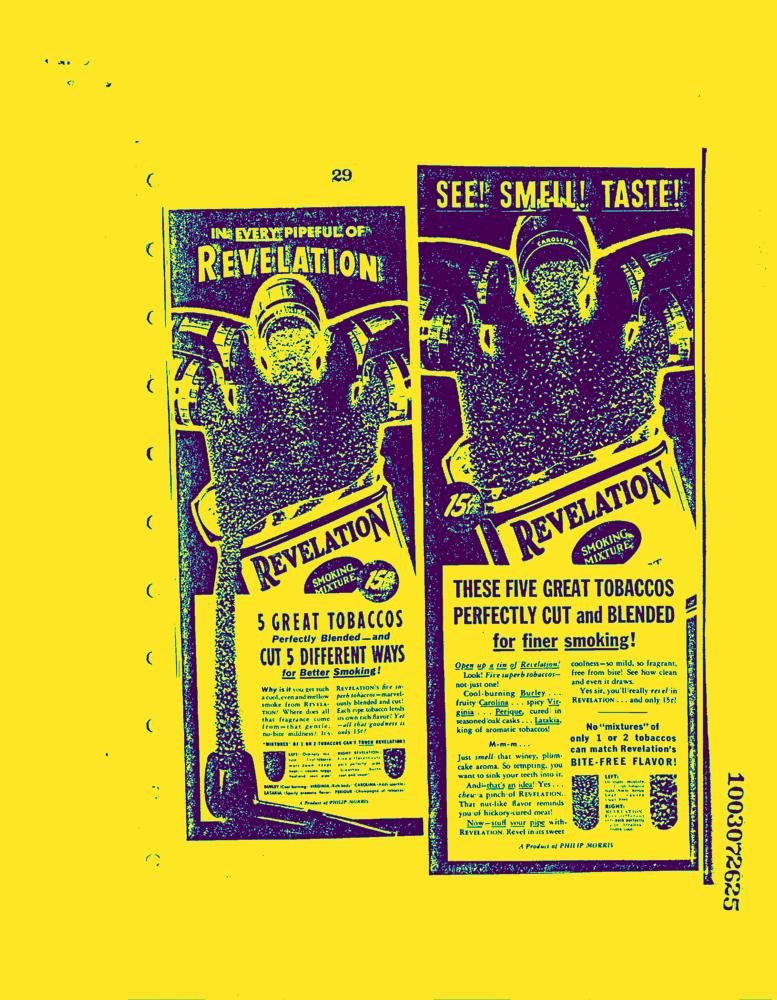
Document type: AD